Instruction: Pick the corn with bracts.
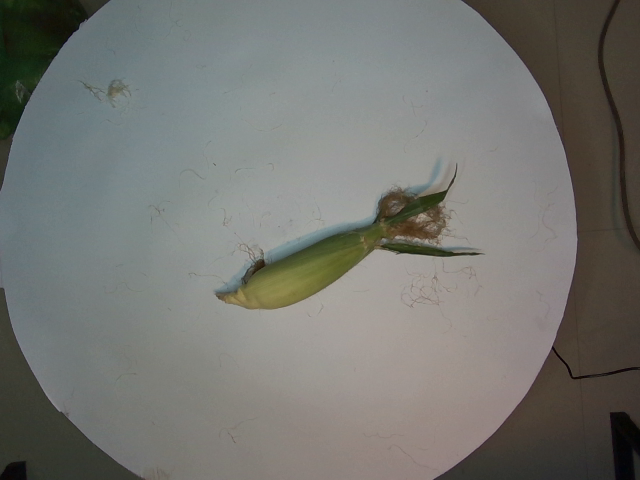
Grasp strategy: vertical